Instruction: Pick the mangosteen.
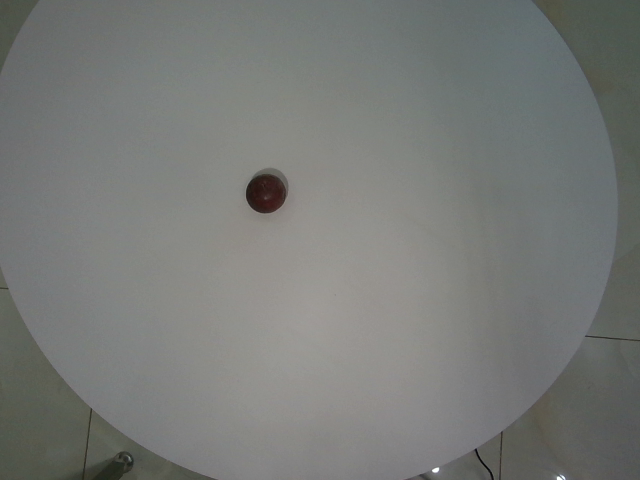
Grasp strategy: vertical